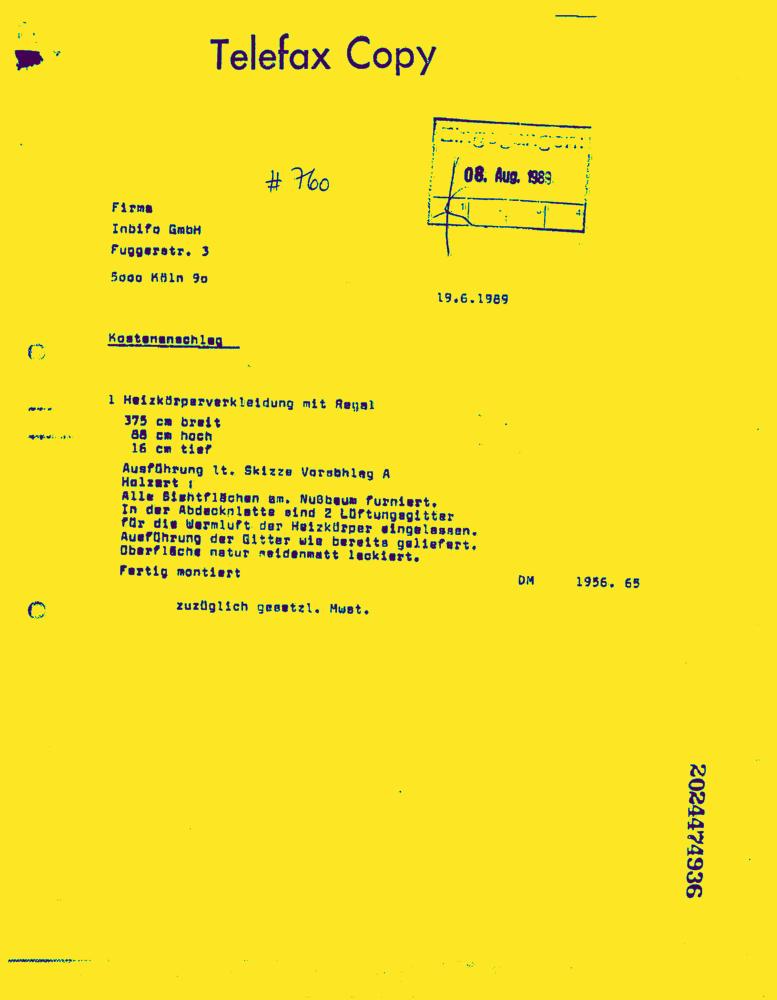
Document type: Invoice-Doc